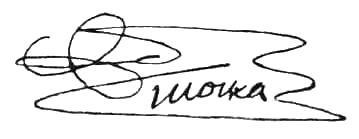
Signature of: franciszek jan smolka